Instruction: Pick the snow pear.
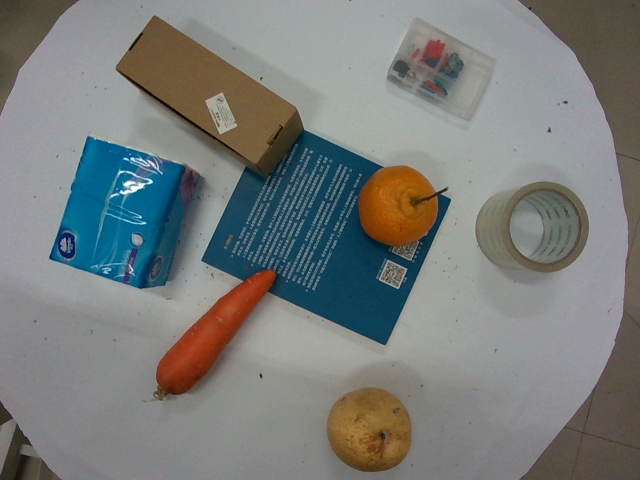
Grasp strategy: vertical